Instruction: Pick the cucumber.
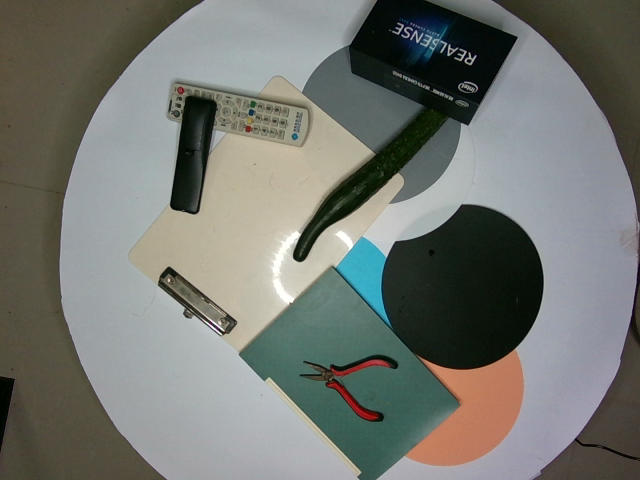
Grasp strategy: vertical